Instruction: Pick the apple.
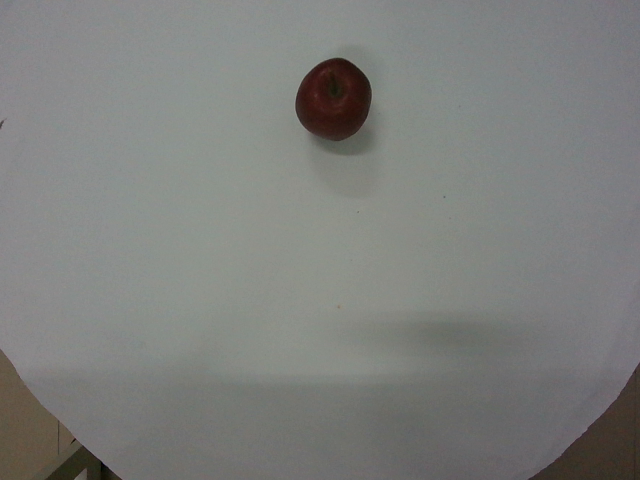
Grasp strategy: vertical